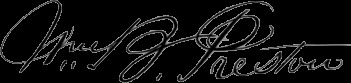
Signature of: william b preston